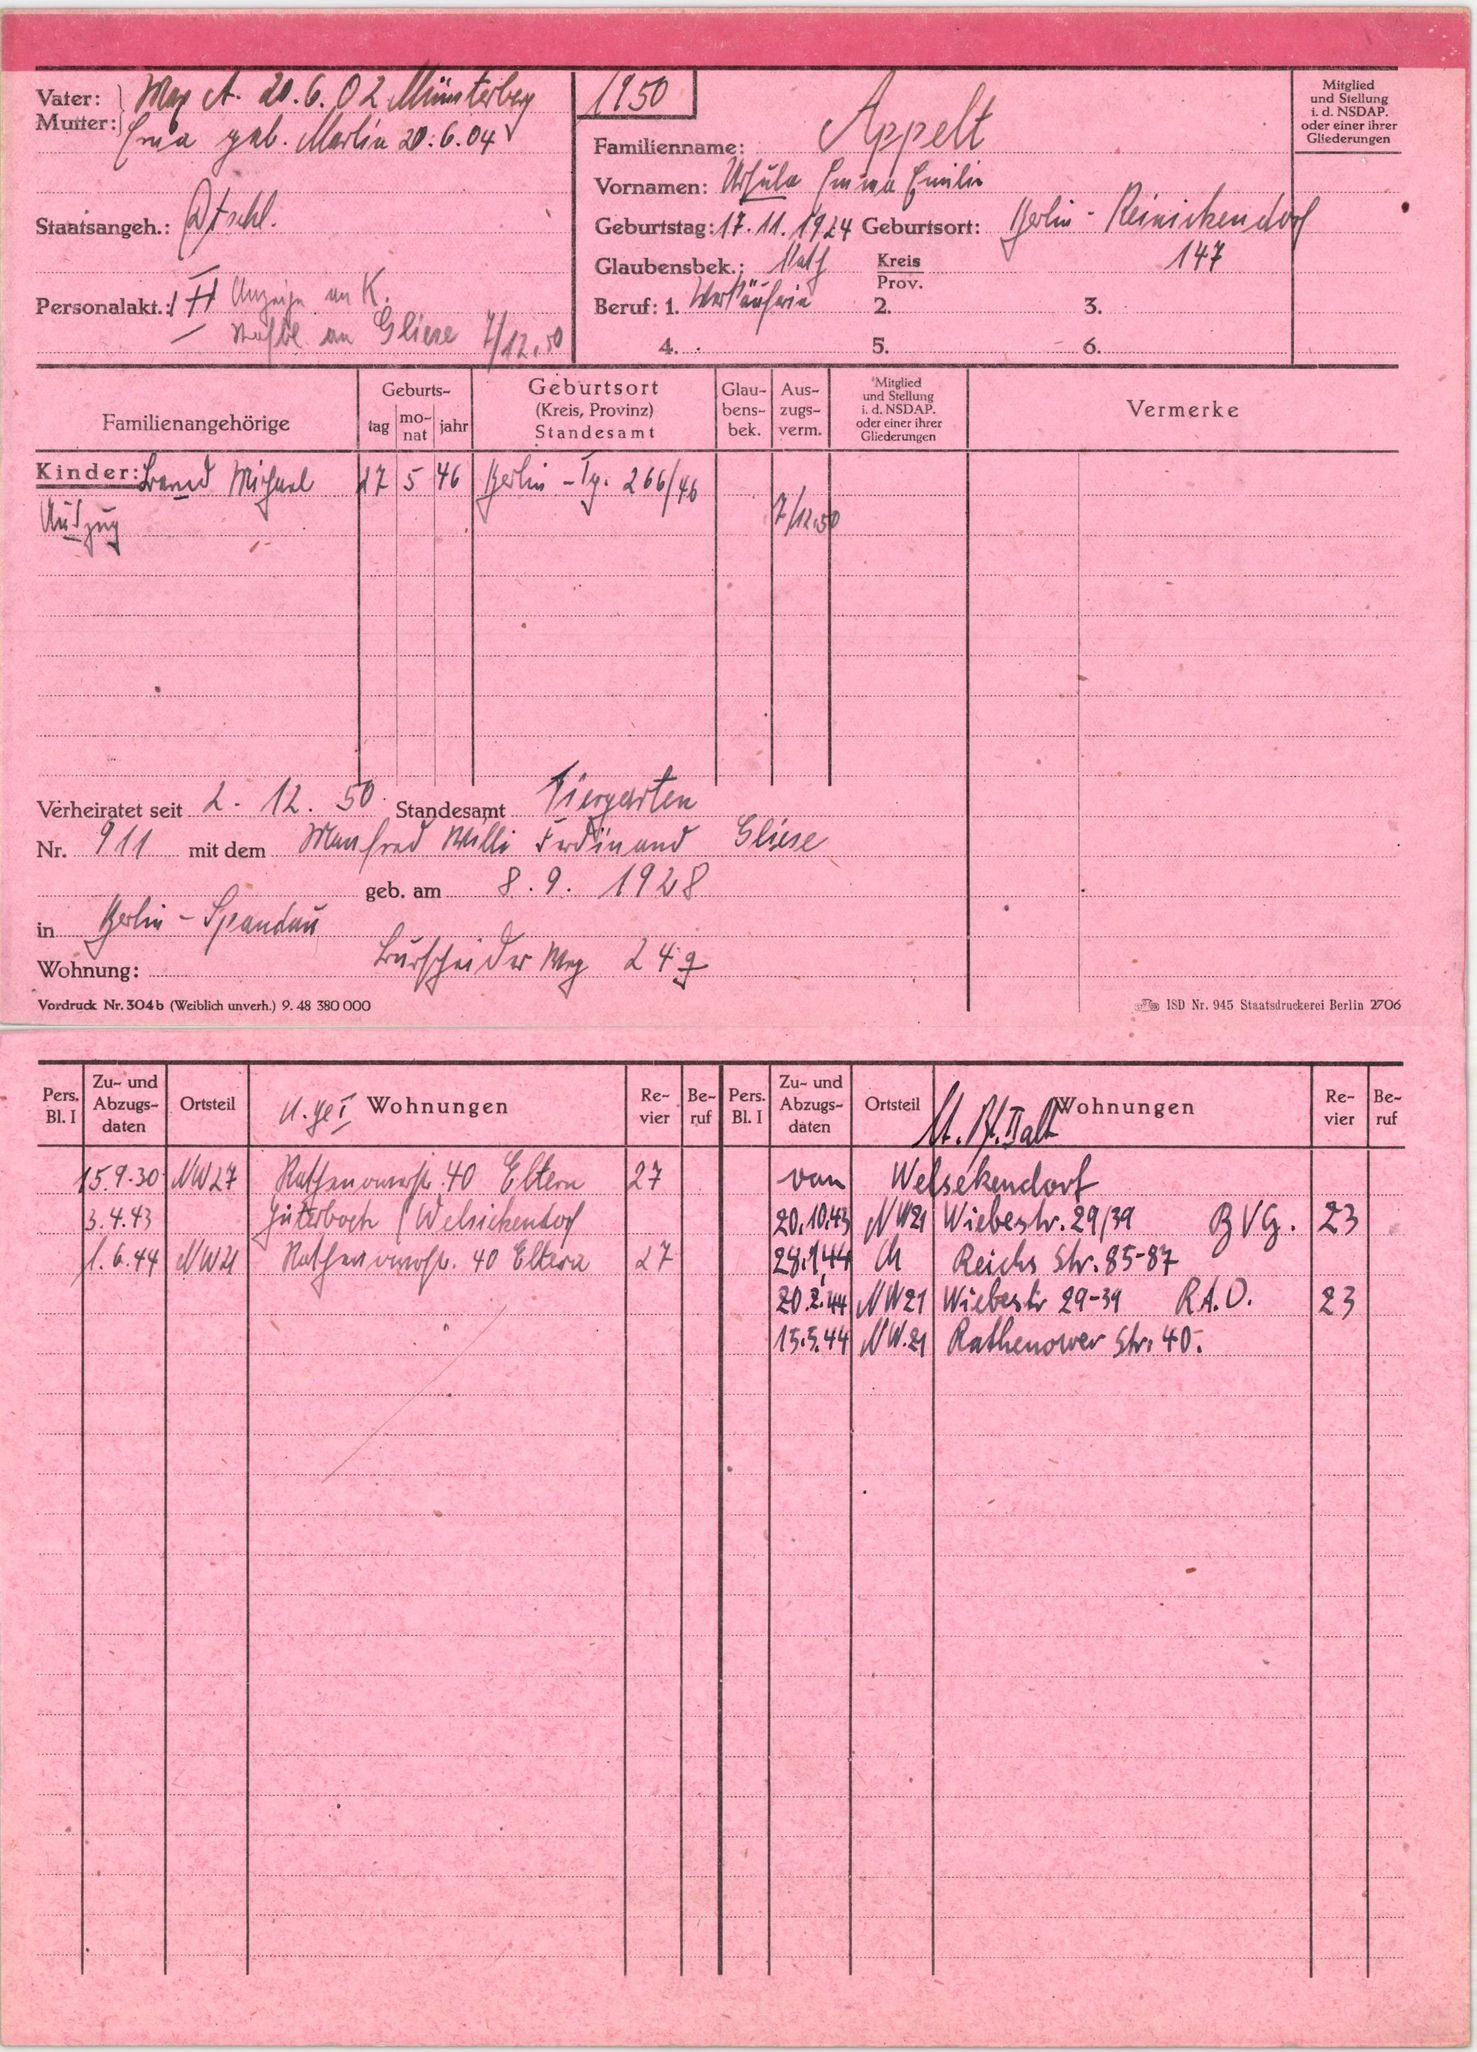
Appelt